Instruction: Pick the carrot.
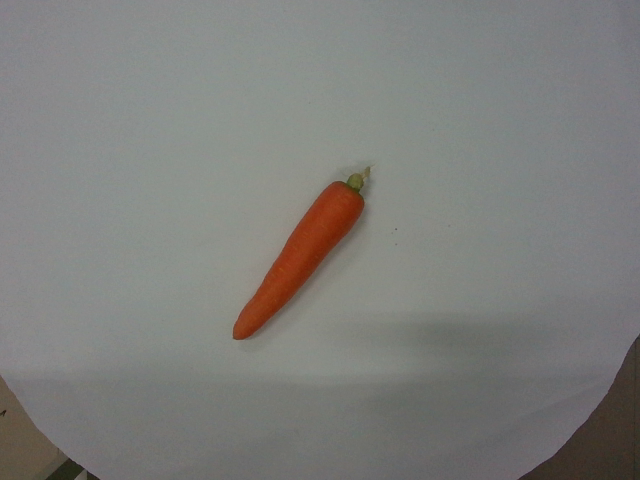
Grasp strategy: vertical